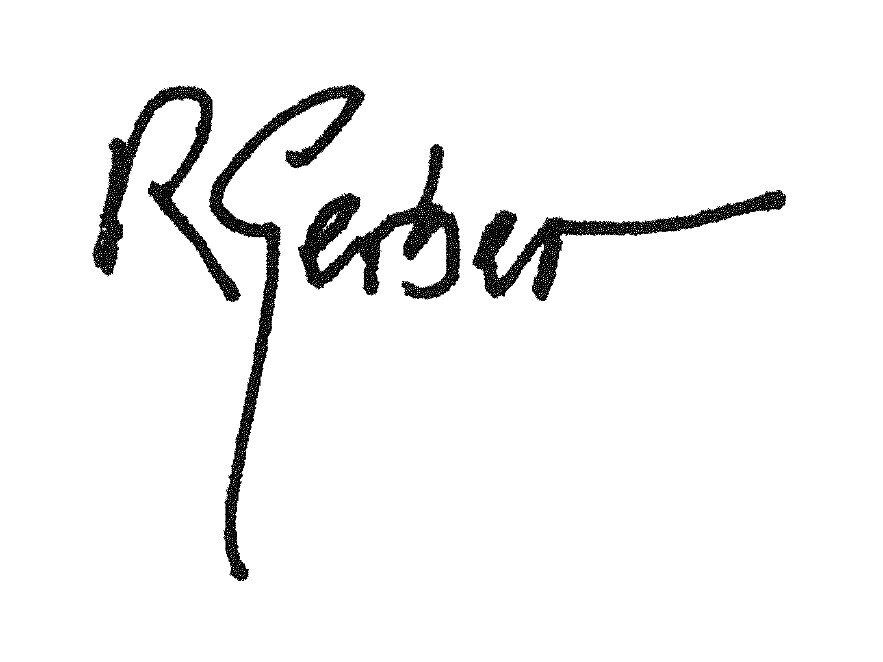
Signature of: rené gerber